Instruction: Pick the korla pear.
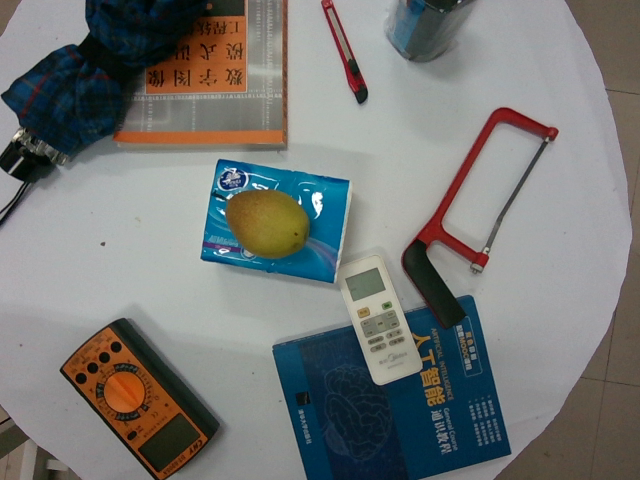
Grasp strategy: vertical